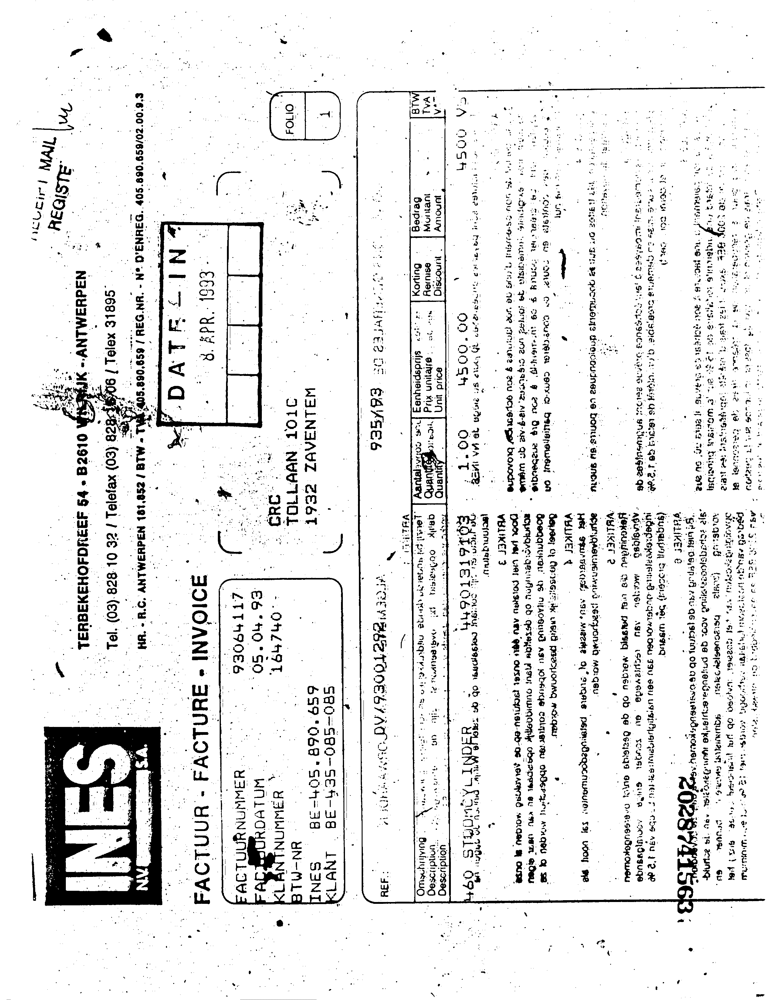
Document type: Invoice